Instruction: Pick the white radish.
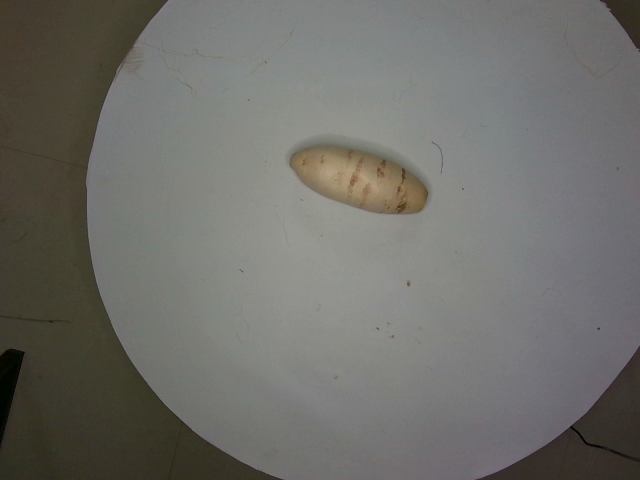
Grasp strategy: vertical